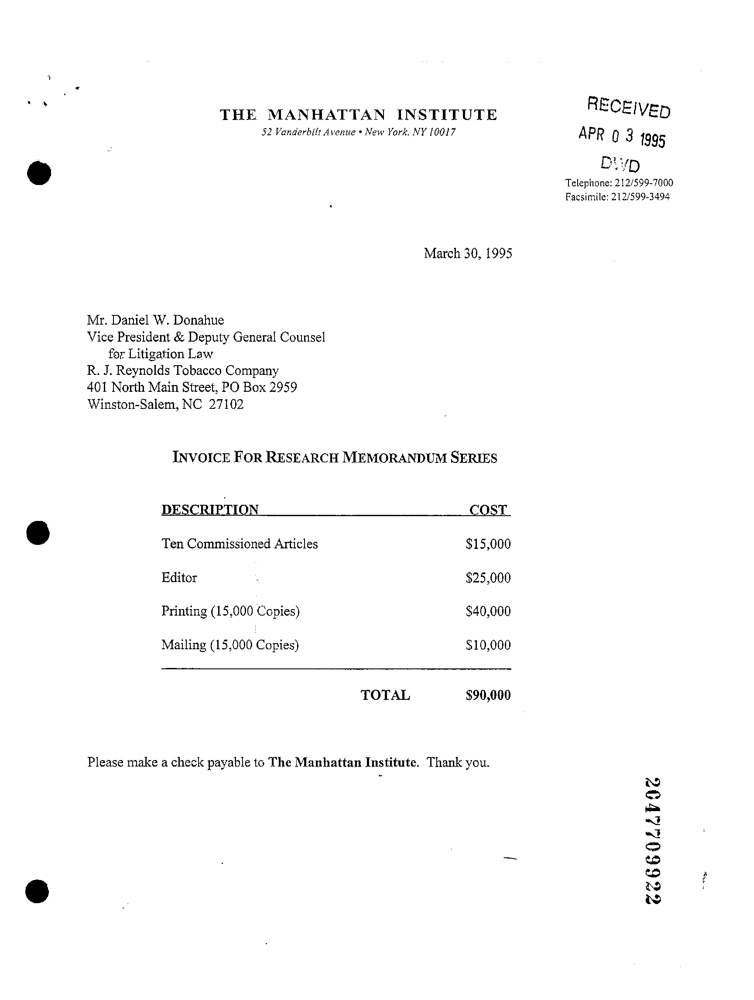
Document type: Invoice